Question: What is the estimated tax bill amount according to the document?
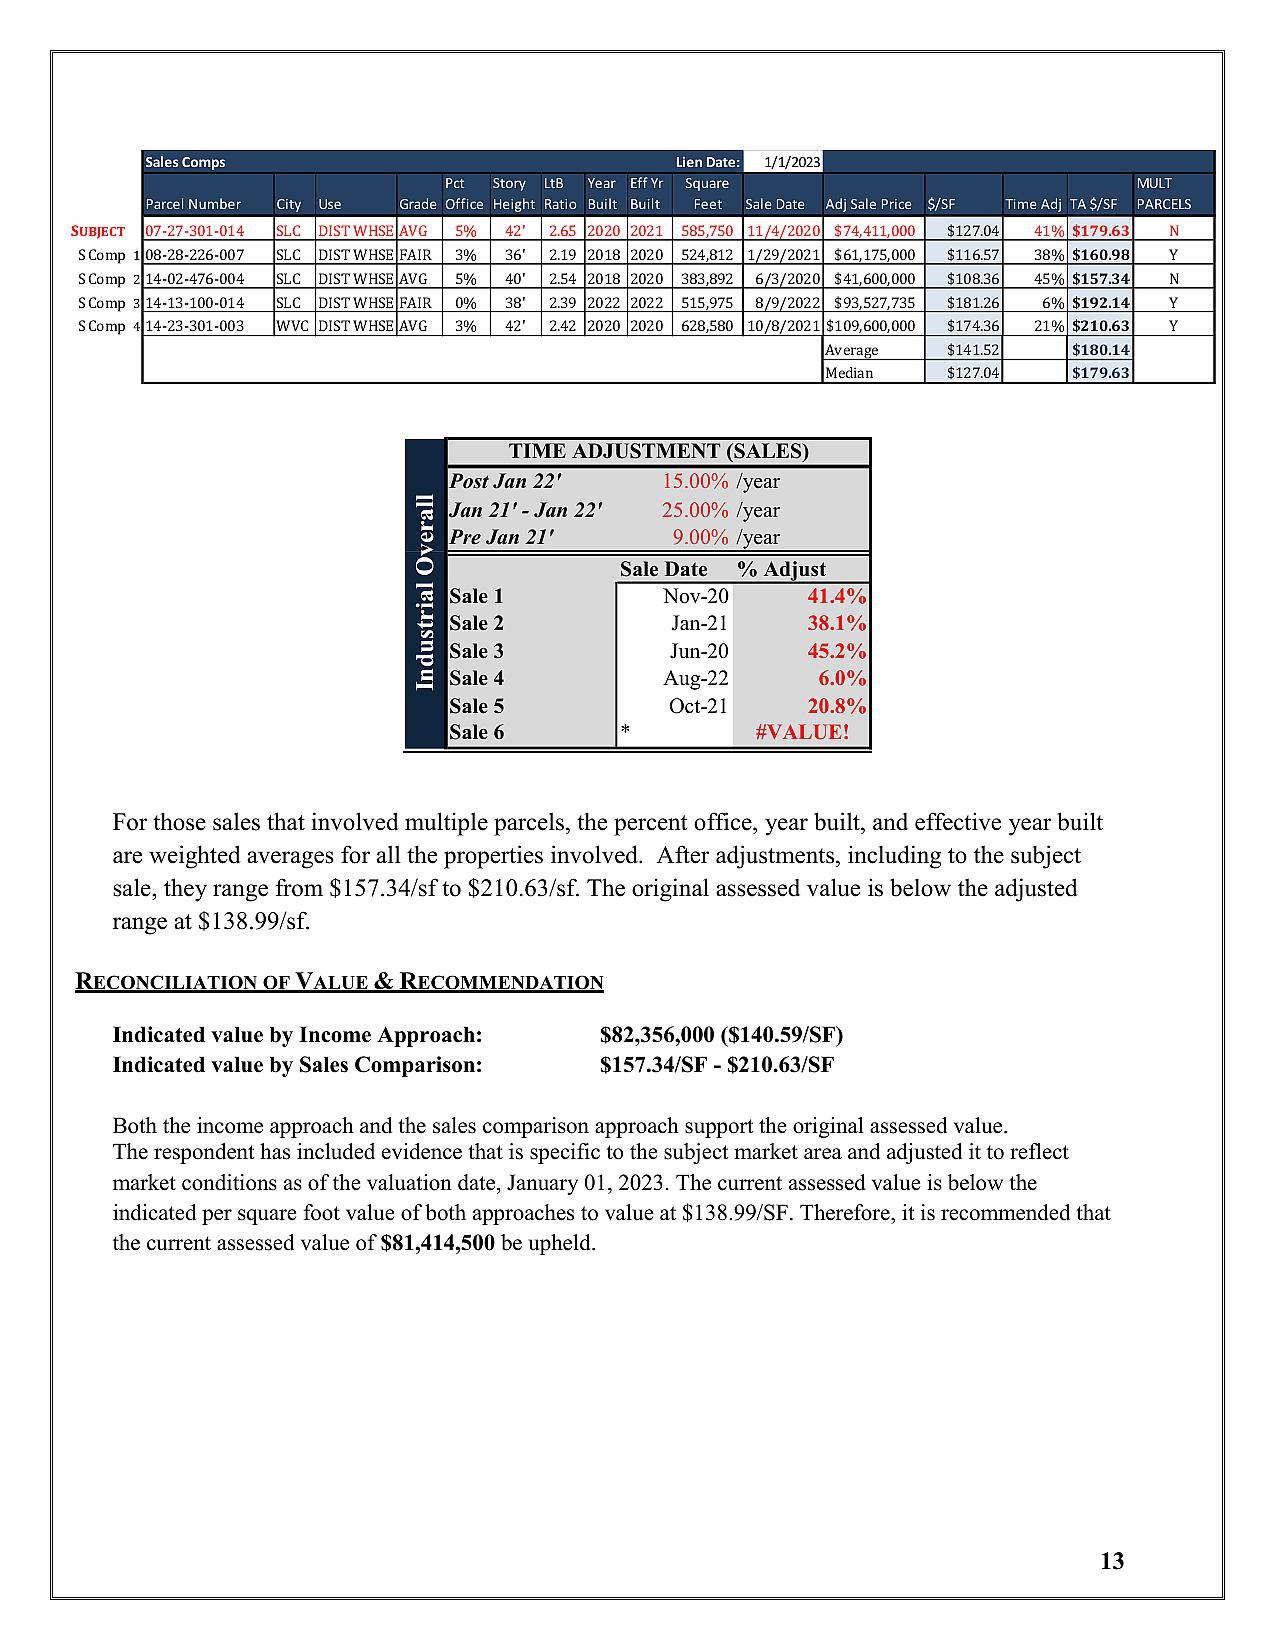
Answer: "$174.36 "